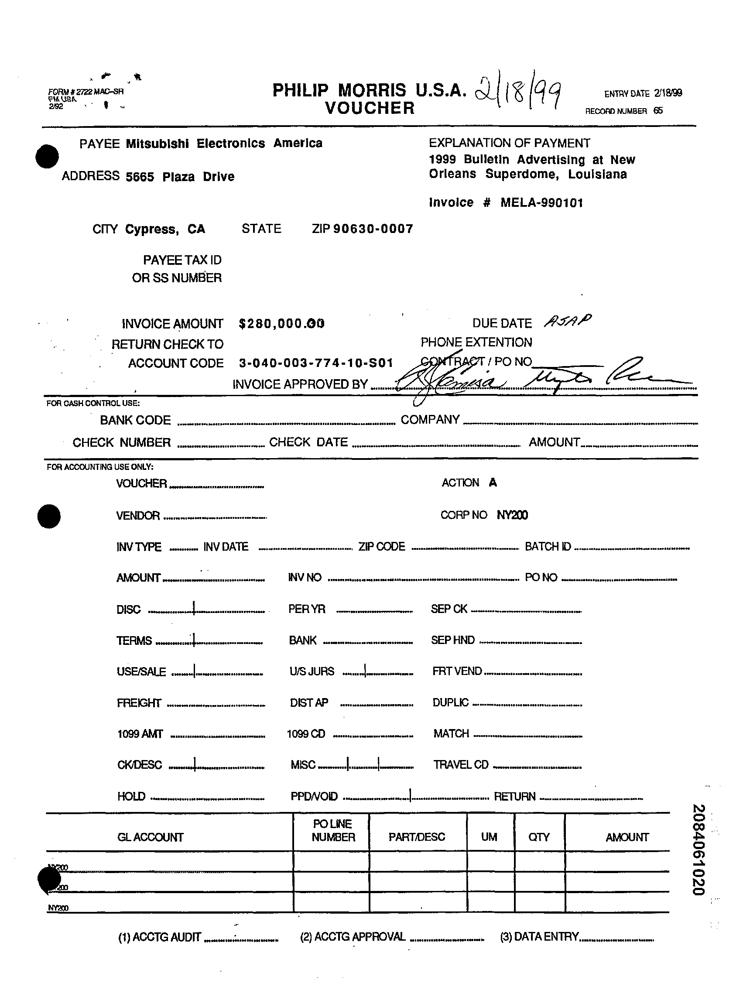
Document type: Invoice